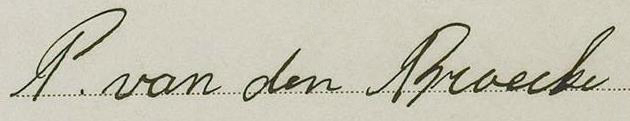
Signature of: piet van den broecke